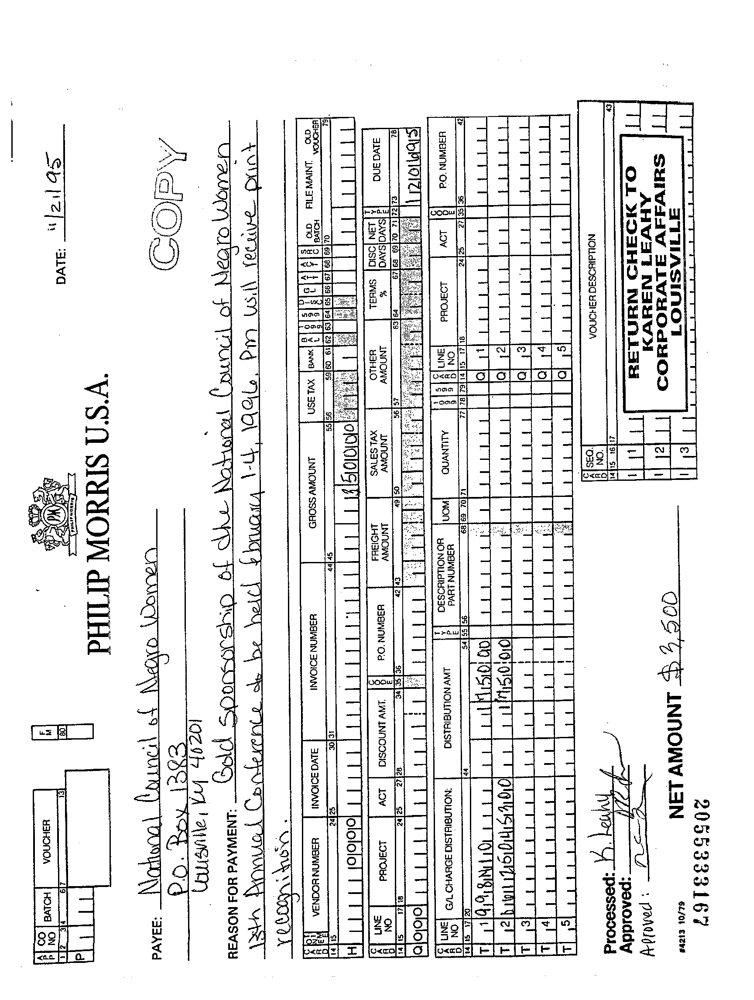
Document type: Invoice